Question: How is the history relevant to the case?
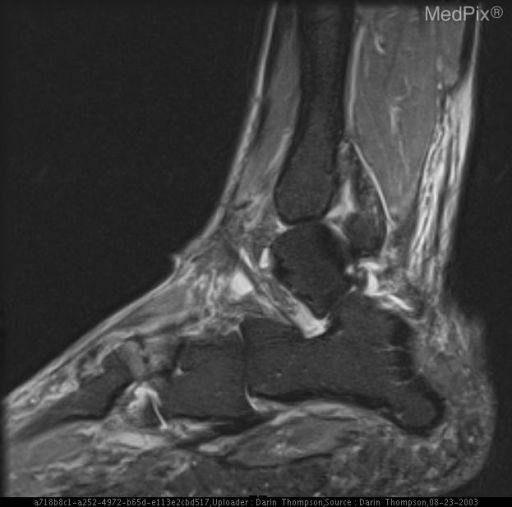
Answer: The patient's history of Foot pain.  History of plantar fasciitis. is key in understanding the case.